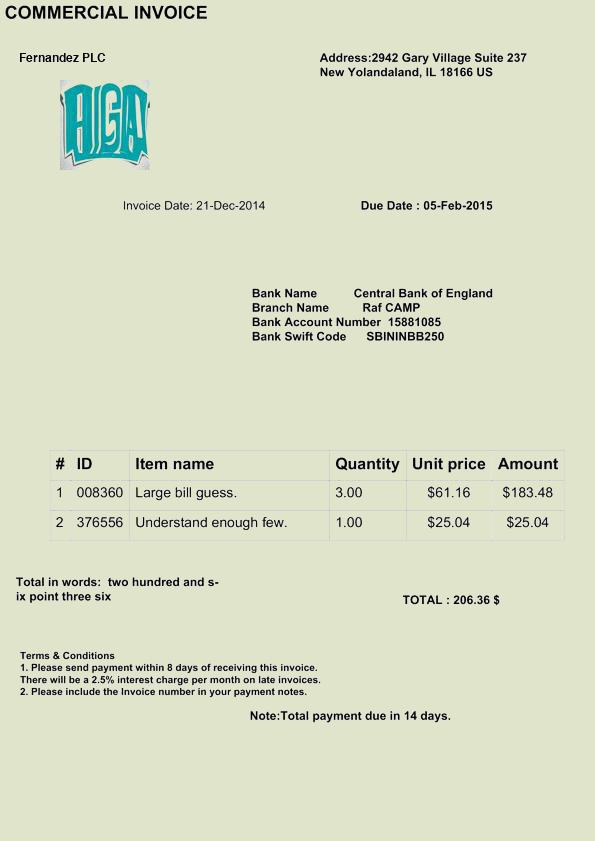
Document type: Invoice